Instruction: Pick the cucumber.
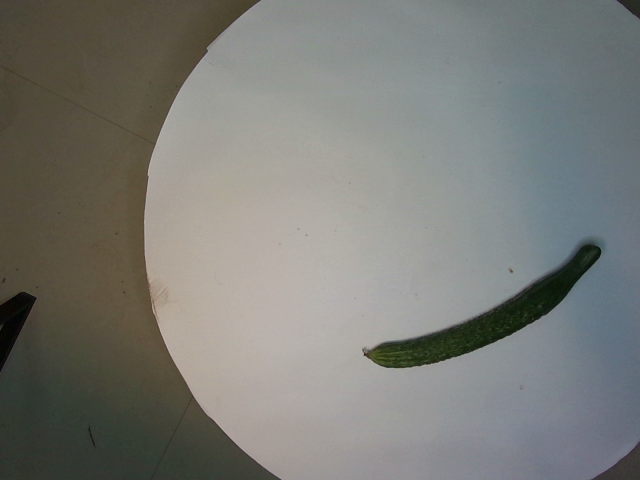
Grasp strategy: vertical